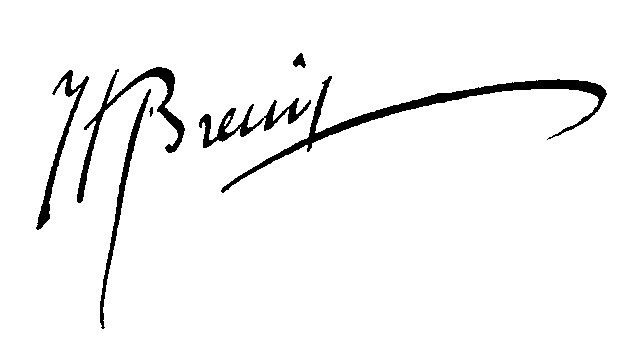
Signature of: henri breuil